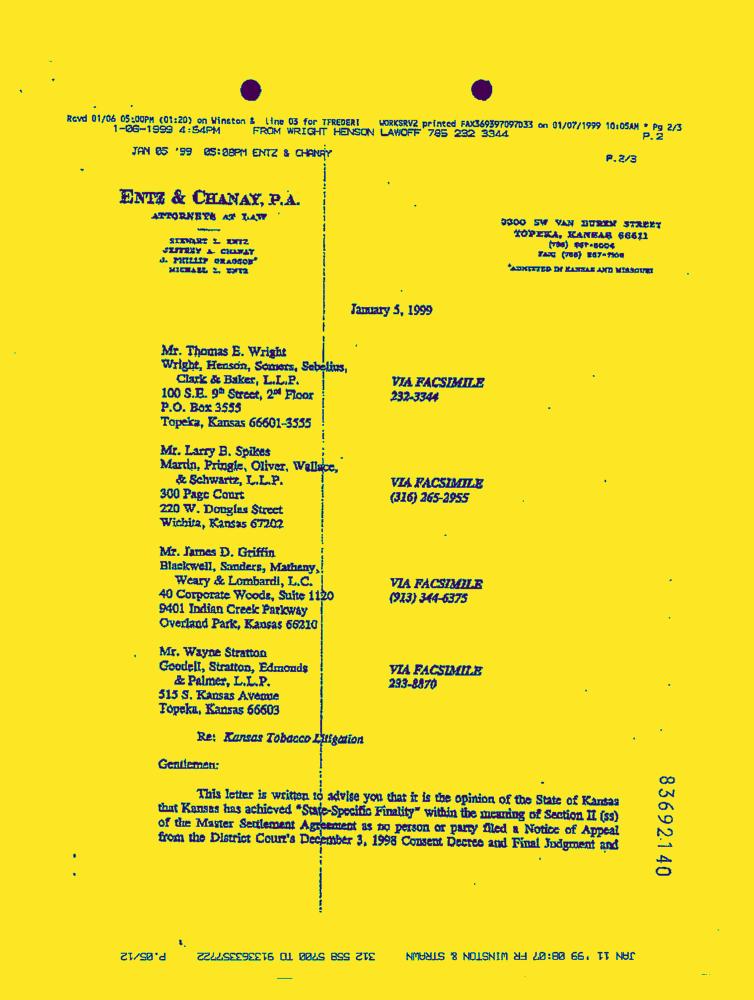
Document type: Letter-Doc